Question: Explain the disease:
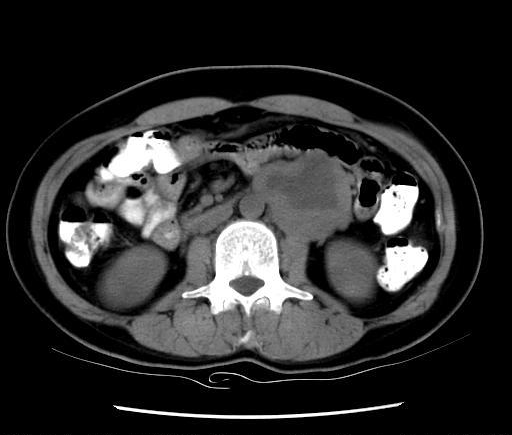
Answer: The disease is discussed as: Meta-Iodobenzylguanidine (MIBG): Neuroblastoma, ganglioneuro(blasto)ma and pheochromocytoma are tumors derived from the tissues of the sympathetic nervous system.  Structurally MIBG resembles norepinephrine and guanethidine (neurosecretory-depleting agent).  MIBG is taken up into the storage granules of both normal and abnormal neural crest cells.  The uptake is proportional to the number of neurosecretory granules within a tumor.  MIBG uptake is blocked by many drugs.  Catecholamine agonists (phenylephrine, pseudoephedrine), antipsychotics (phenothiazines), tricyclic antidepressants, calcium channel blockers, long acting beta blockers (labetalol), drugs that deplete catocholamine stores (reserpine, guanethidine) and cocaine are examples of drugs that interfere with MIBG uptake.  Radiolabeling is done with I-123 and I-131  (I-123:  half life 13.2 hrs, energy 159 KeV; I-131: half life 8.1 days, energy 364 KeV).
I-123 MIBG is used in much larger administration activities because of its much lower absorbed radiation dose per mCi compared with I-131.  In addition, current  gamma camera detection crystals can more efficiently detect the 159 KeV photons.  Collimation is easier at lower energy and I-123 has a higher photon flux at 24 hour imaging.  For these reasons MIBG studies with

I-123 is of considerably higher quality than with I-131.  Normal distribution of  MIBG includes salivary glands, myocardium, liver and urine.  Amount in the GI tract is variable and related to excretion into the gut.  A small percentage of patients show some activity in a blocked thyroid gland, normal adrenals, lung, and skeletal muscle.  In normal subjects, activity should not be seen in bone, bone marrow or spleen.  Utilizing SPECT MIBG can increase certainty of interpretation over planar imaging although it has not shown to increase the number of lesions detected.
Although in this particuar case, the tumor was not identified on planar images but it was visualized on SPECT imaging.   Overall, primary tumor, lymph node metastasis, bone and bone marrow metastasis are detected using MIBG.

Pheochromocytoma is a rare tumor of chromaffin cells most commonly arising from the adrenal medulla. An estimated 800 cases are diagnosed yearly in the U.S. The peak incidence is in the third to fifth decades of life. Bilateral disease is present in approximately 10% of patients. Bilaterality is much more common in familial pheochromocytoma, often found in association with the familial multiple endocrine neoplasia syndromes (MEN, types IIA and IIB). In patients with MEN type II syndromes, the risk of developing a contralateral tumor following unilateral adrenalectomy is approximately 50%. Other syndromes associated with pheochromocytoma include neurofibromatosis, von Hippel-Lindau disease, cerebellar hemangioblastoma, Sturge-Weber\'s syndrome, and tuberous sclerosis. Therefore, all patients with pheochromocytomas should be screened for MEN-2 and von Hippel-Lindau disease to avert further morbidity and mortality in the patients and their families. Extra-adrenal pheochromocytoma or functional paraganglioma occurs in approximately 10% to 15% of cases and may arise from any extra-adrenal chromaffin tissue in the body associated with sympathetic ganglia.

Extra-adrenal pheochromocytoma is most often located within the abdomen and may have greater malignant potential than adrenal pheochromocytoma.  Extra-adrenal tumors usually have a poorer prognosis than adrenal tumors.  Due to the production and release of catecholamines, pheochromocytomas cause hypertension. However, only 0.1% to 0.5% of all hypertension patients will be found to have a pheochromocytoma. The importance of the recognition of this disease is that over 90% of patients properly diagnosed and treated are curable.

The hypertension caused by pheochromocytoma may be sustained or paroxysmal and is often severe with occasional malignant features of encephalopathy, retinopathy and proteinuria. Less commonly, severe hypertensive reactions may occur during incidental surgery, following trauma, exercise, or micturition (in the setting of bladder pheochromocytoma) when the diagnosis is unsuspected. Other clinical features of pheochromocytoma include headache, sweating, palpitation, tachycardia and severe anxiety along with epigastric or chest pain. The diagnosis of pheochromocytoma is established by the demonstration of elevated 24-hour urinary excretion of free catecholamines (norepinephrine and epinephrine) or catecholamine metabolites (VMA and total metanephrines). The measurement of plasma catecholamines can also be of value in the diagnosis of pheochromocytoma. However, the measurement of plasma catecholamines has limited sensitivity and specificity. Plasma metanephrines have been reported to be more sensitive than plasma catecholamines.

Once the diagnosis is confirmed by biochemical determinations the localization and extent of disease should be determined. Ninety-seven percent are found in the abdomen, 2% to 3% in the thorax, and 1% in the neck. The initial studies should be a chest film and abdominal computed tomographic (CT) scan.

I123meta-iodobenzylguanidine (MIBG) has been found to be useful as a scintigraphic localization agent. If the tumor is not adequately localized by these methods then magnetic resonance imaging (MRI), or rarely, vena cava catheterization with selective venous sampling for catecholamines may be indicated. CT and MRI scans are about equally sensitive (98%-100%), while MIBG scanning has a sensitivity of only 80%. However, MIBG scanning has a specificity of 100%, compared to specificity of 70% for CT and MRI.  Surgical resection is the standard curative modality. If the primary tumor is localized to the adrenal gland and is benign, then survival is that of the normal age-matched population. In patients with unresectable, recurrent, or metastatic disease long-term survival is possible however, the overall 5-year survival is less than 50%. Pharmacologic treatment of the catecholamine excess is mandatory and surgery, radiation therapy, or chemotherapy may provide palliative benefit.